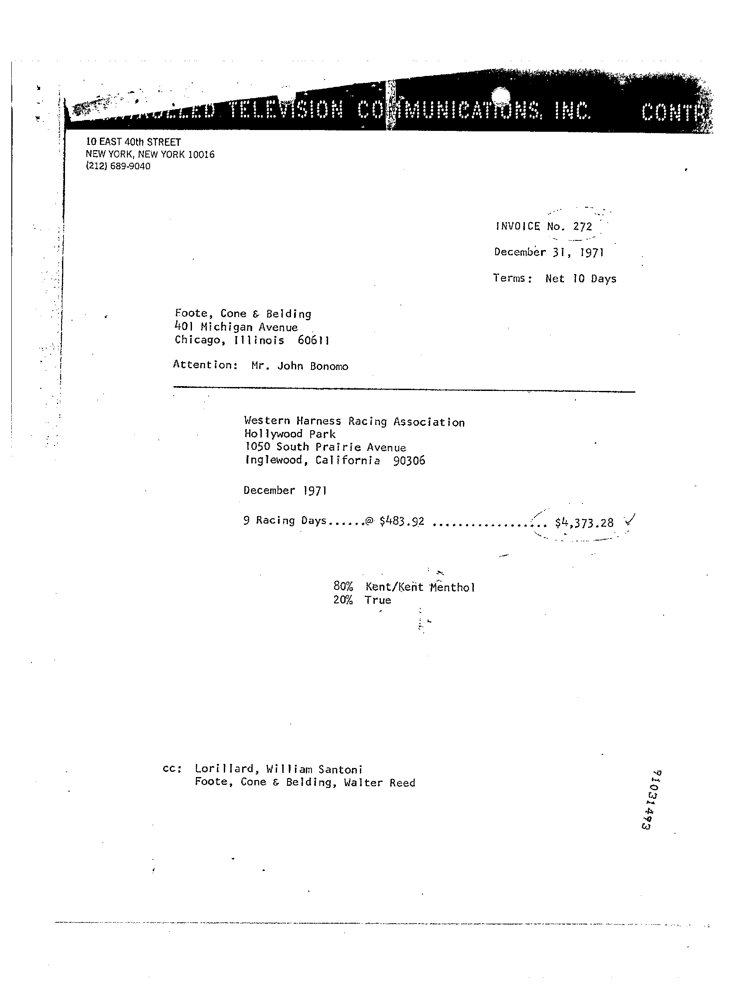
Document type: Invoice